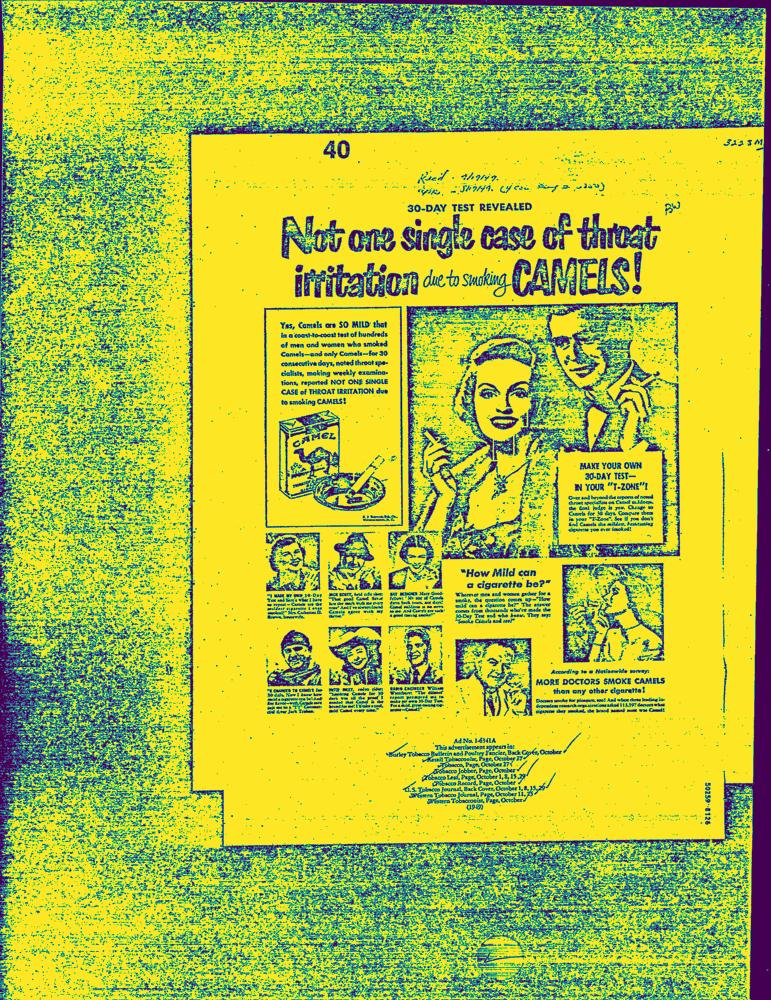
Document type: AD